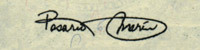
Signature of: rosario marin